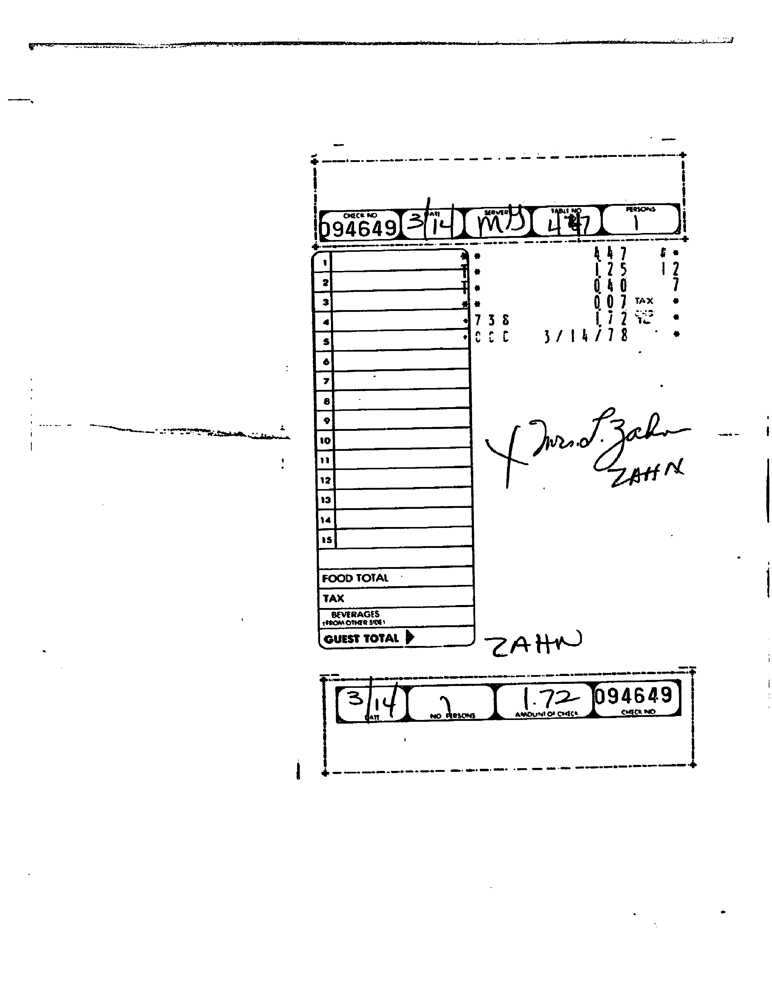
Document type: Invoice